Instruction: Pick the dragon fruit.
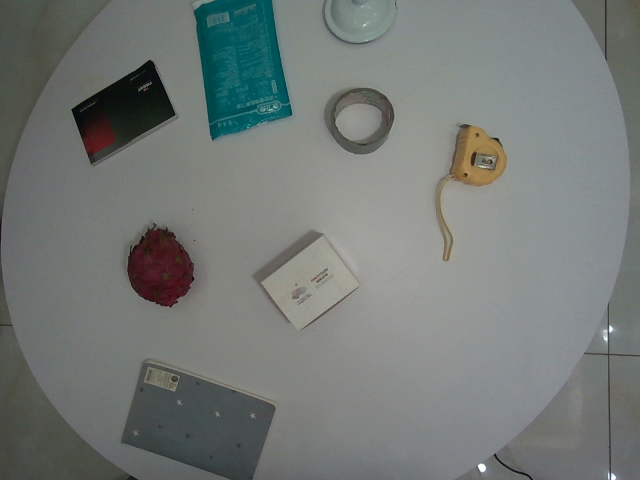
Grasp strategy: vertical